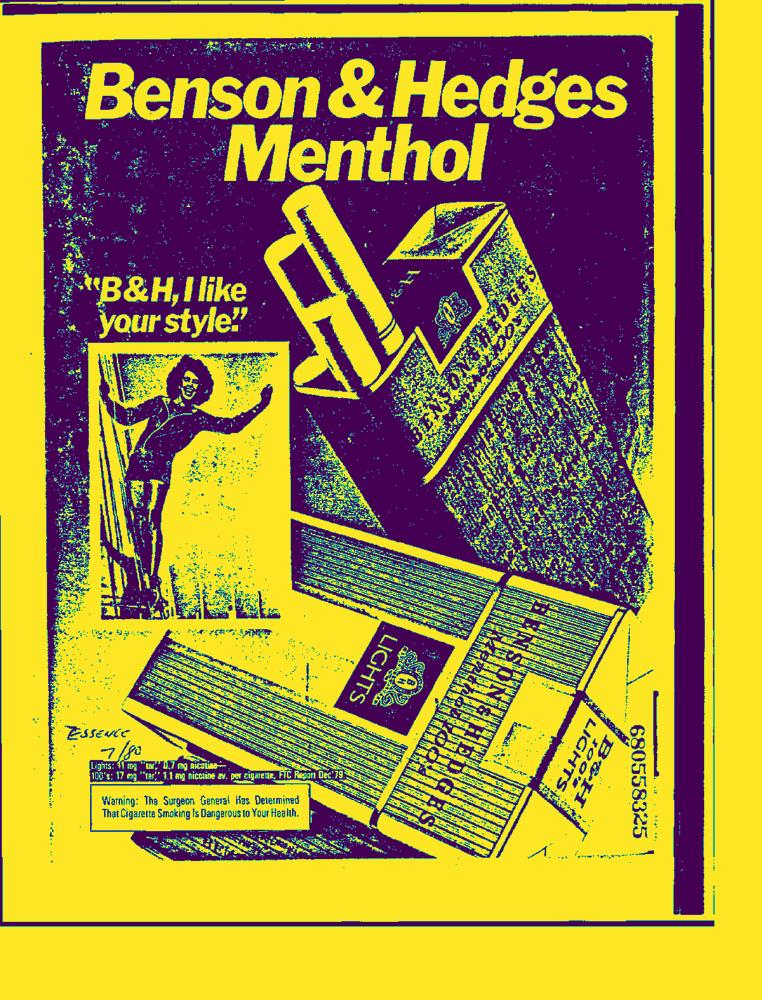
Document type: AD